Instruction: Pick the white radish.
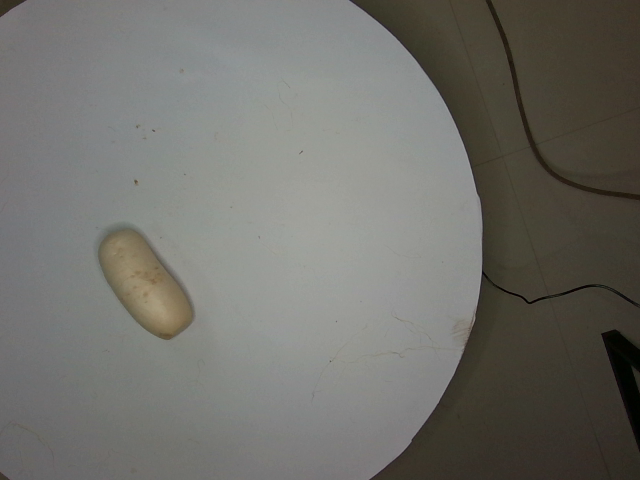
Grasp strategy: vertical